Question: What is the main concern?
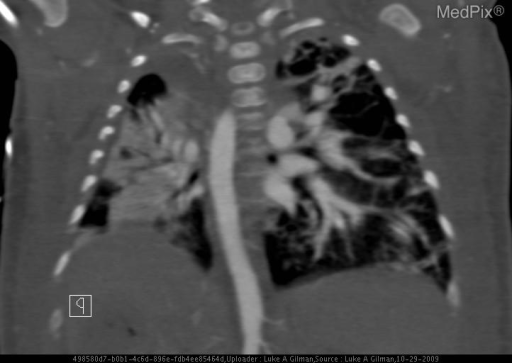
Answer: The findings suggest CXR DOL 0: Endotracheal tube with distal tip over the top of the carina.  Enteric tube with the distal tip lying over the clavicular heads in the setting of known esophageal atresia.

CT CHEST W/ & W/O CONTRAST DOL 56:
1. R-SIDED AORTA W/ RMSB INTERPOSED BETWEEN THE DESCENDING AORTA AND R PULM ARTERY RESULTING IN CONSOLIDATION AND ATELECTASIS IN R LUNG BASE.
2. DISTAL TRACHEAL ATRESIA AND BRONCHIAL ATRESIA.
3. ESOPHAGEAL ATRESIA W/ BLIND ENDING POUCH ENDING JUST ABOVE THE AORTIC ARCH.
4. LIVER IS ENLARGED W/ LIKELY 2CM ABSCESS IN R HEPATIC LOBE. SPLEEN ENLARGED MEASURING 7.4 CM CRANIOCAUDALLY.
5. MIDLINE FUSION OF INFERIOR POLES SUGGESTIVE OF HORSESHOE KIDNEY.. 1. R-sided descending aorta with normal origin of the great vessels.. The patient might have a history of 56 d/o male in NICU with history of imperforate anus, malrotation, tracheal and esophageal atresia, s/p multiple bowel surgeries and gastrostomy tube placement who presents with decreased lung sounds throughout the R lung and collapsed RMSB on bronchoscopy..